Question: What is the total amount of taxes owed as per the document?
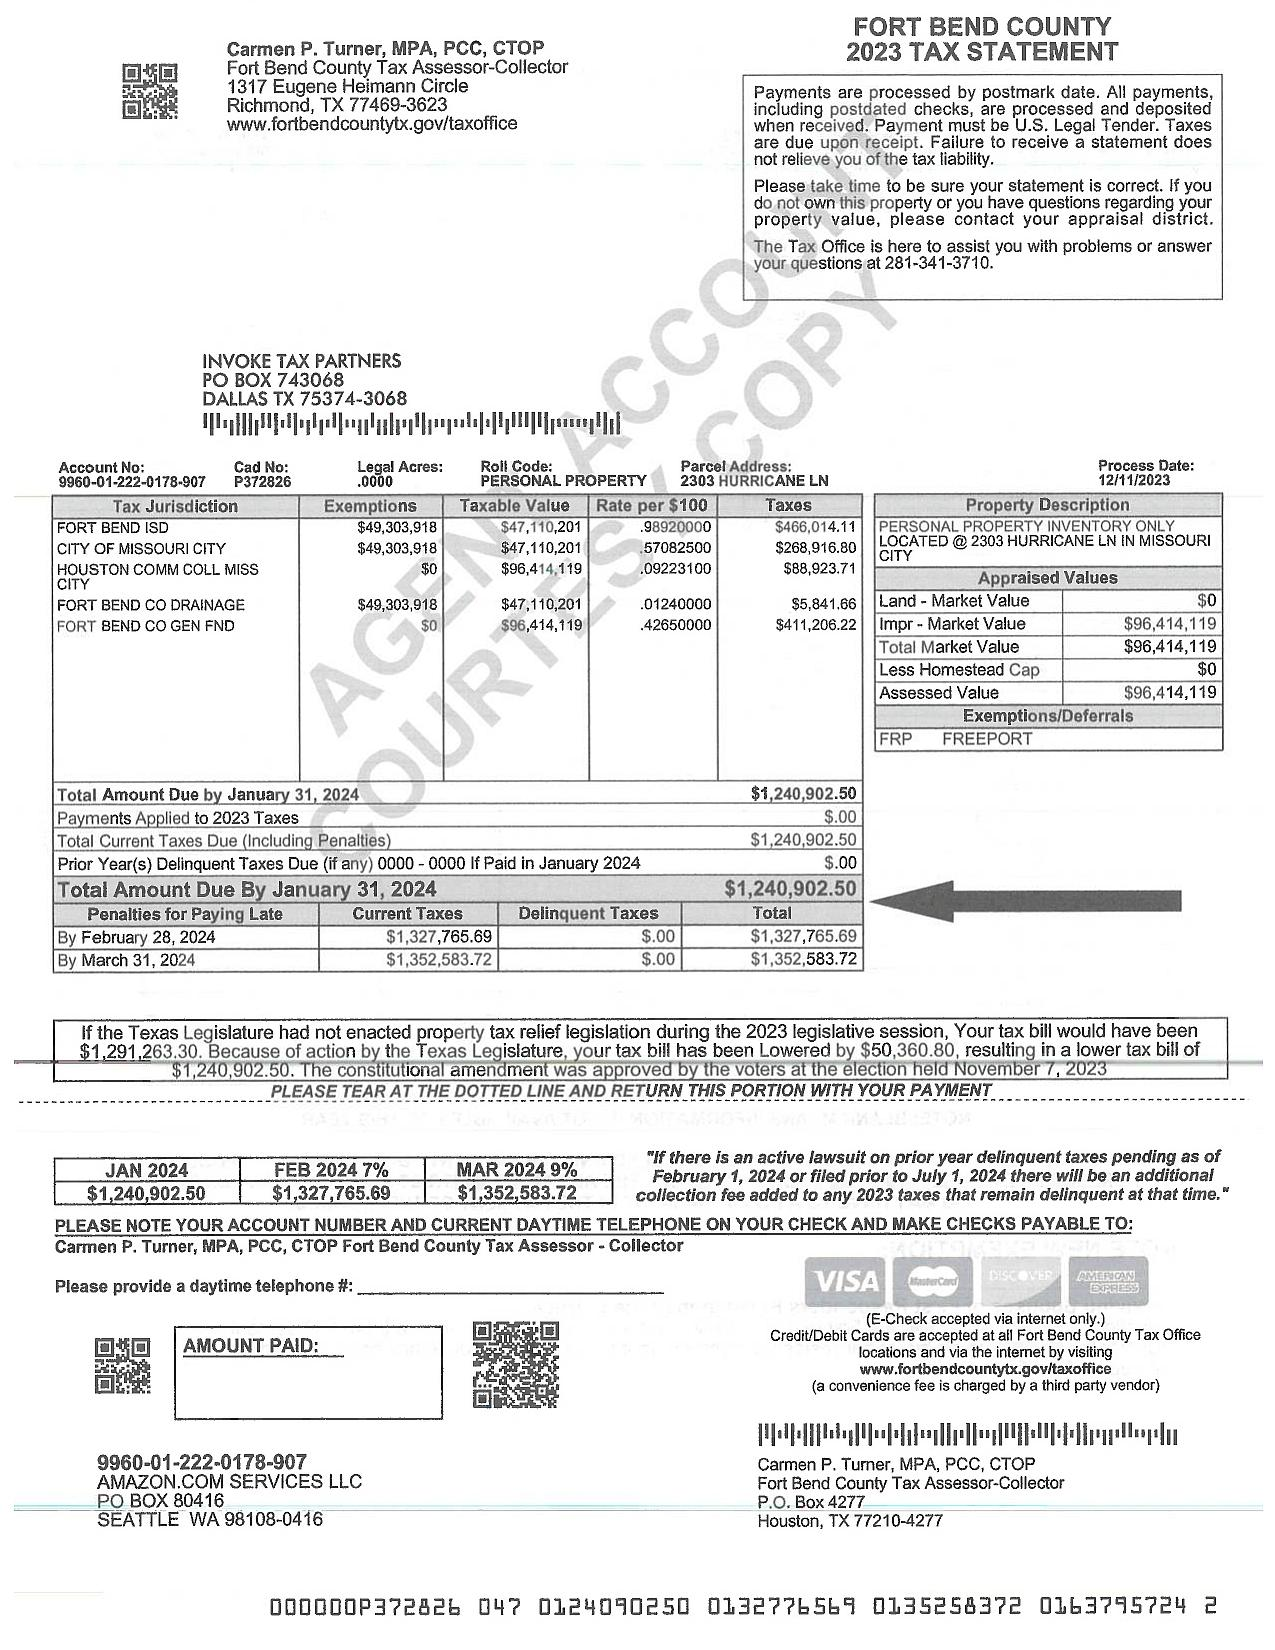
Answer: "1,240,902.50"